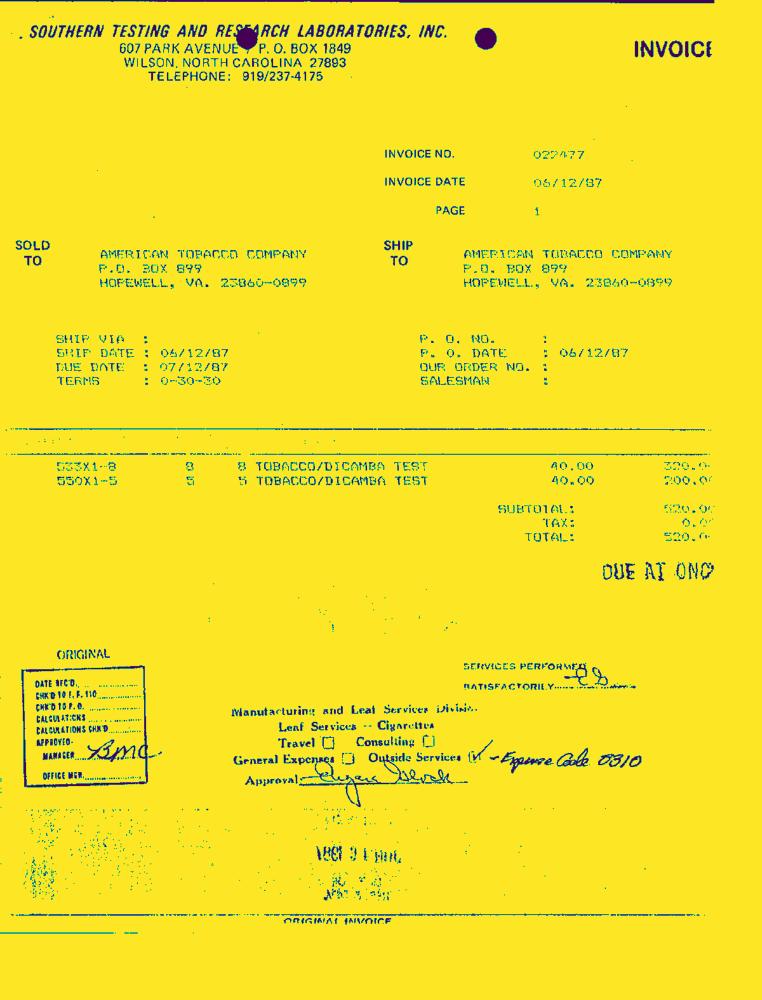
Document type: Invoice-Doc